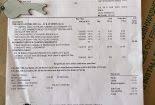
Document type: Invoice